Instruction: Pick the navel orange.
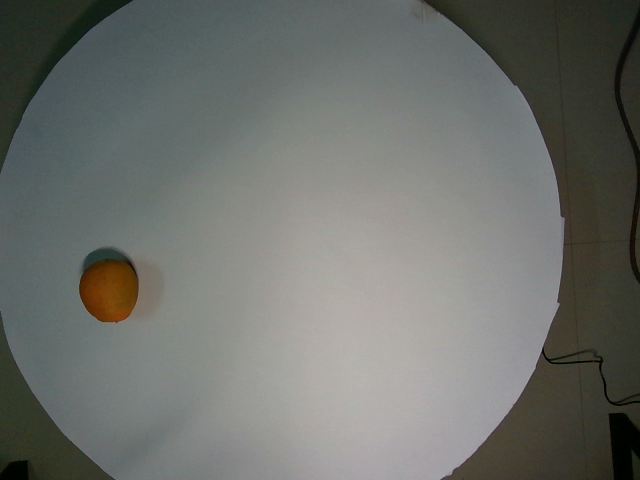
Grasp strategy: vertical